Question: What might the diagnosis be?
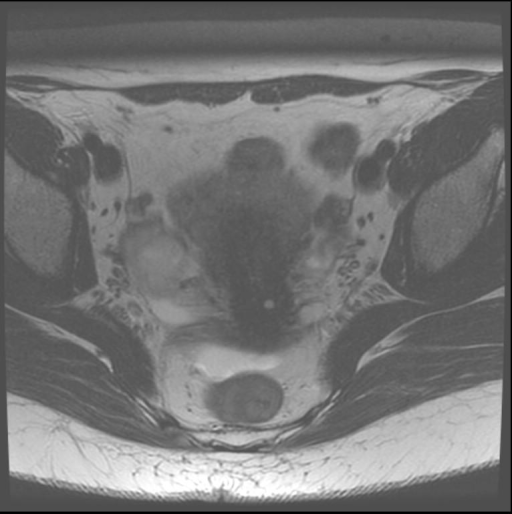
Answer: The possible diagnosis includes complete bicornuate, incomplete bicornuate, infertility.